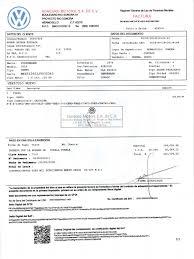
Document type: Invoice